Question: How is the history relevant to the case?
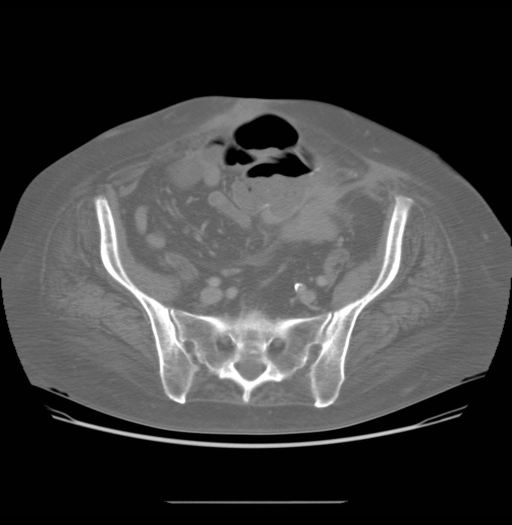
Answer: The patient's history of 67 year-old woman with long standing history of Crohn's disease and multiple prior abdominal surgeries who is status post colectomy with rectal stump and diverting ileostomy and complaints of rectal discharge over the past 2-3 months. is key in understanding the case.